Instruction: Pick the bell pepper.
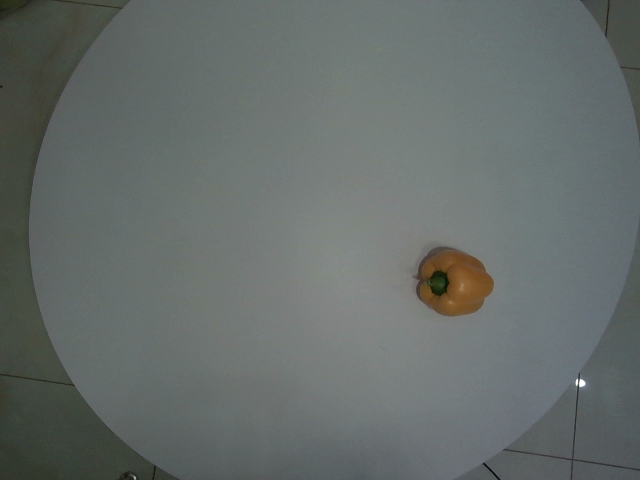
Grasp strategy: vertical